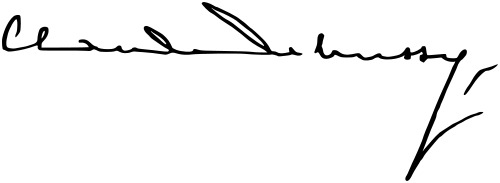
Signature of: claude debussy